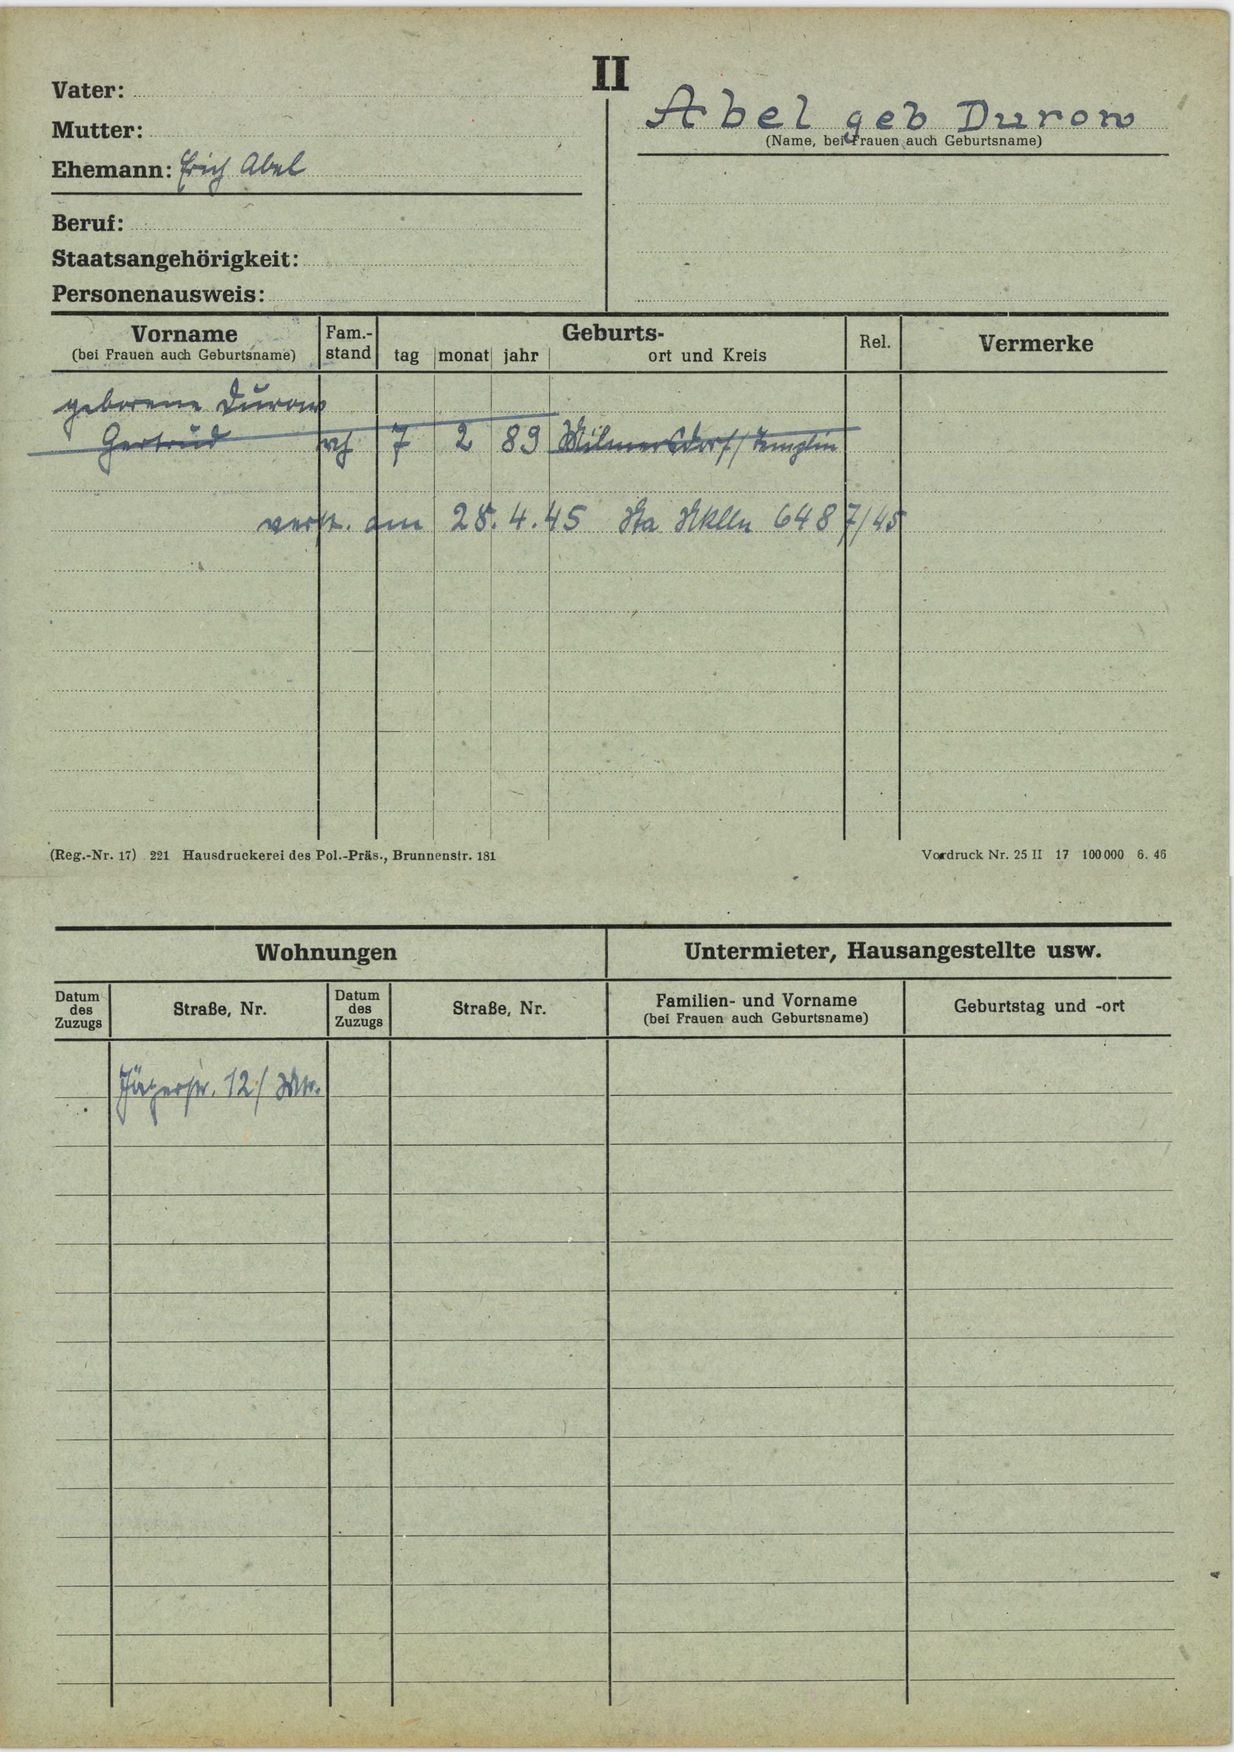
Abel geb Durow